Question: What is the potential diagnosis?
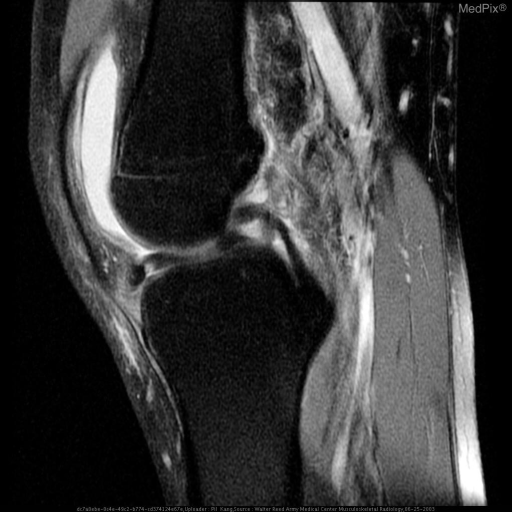
Answer: The possible diagnosis includes bucket handle tear of medial meniscus.